Question: What is the appraised value of the property as recorded in the document?
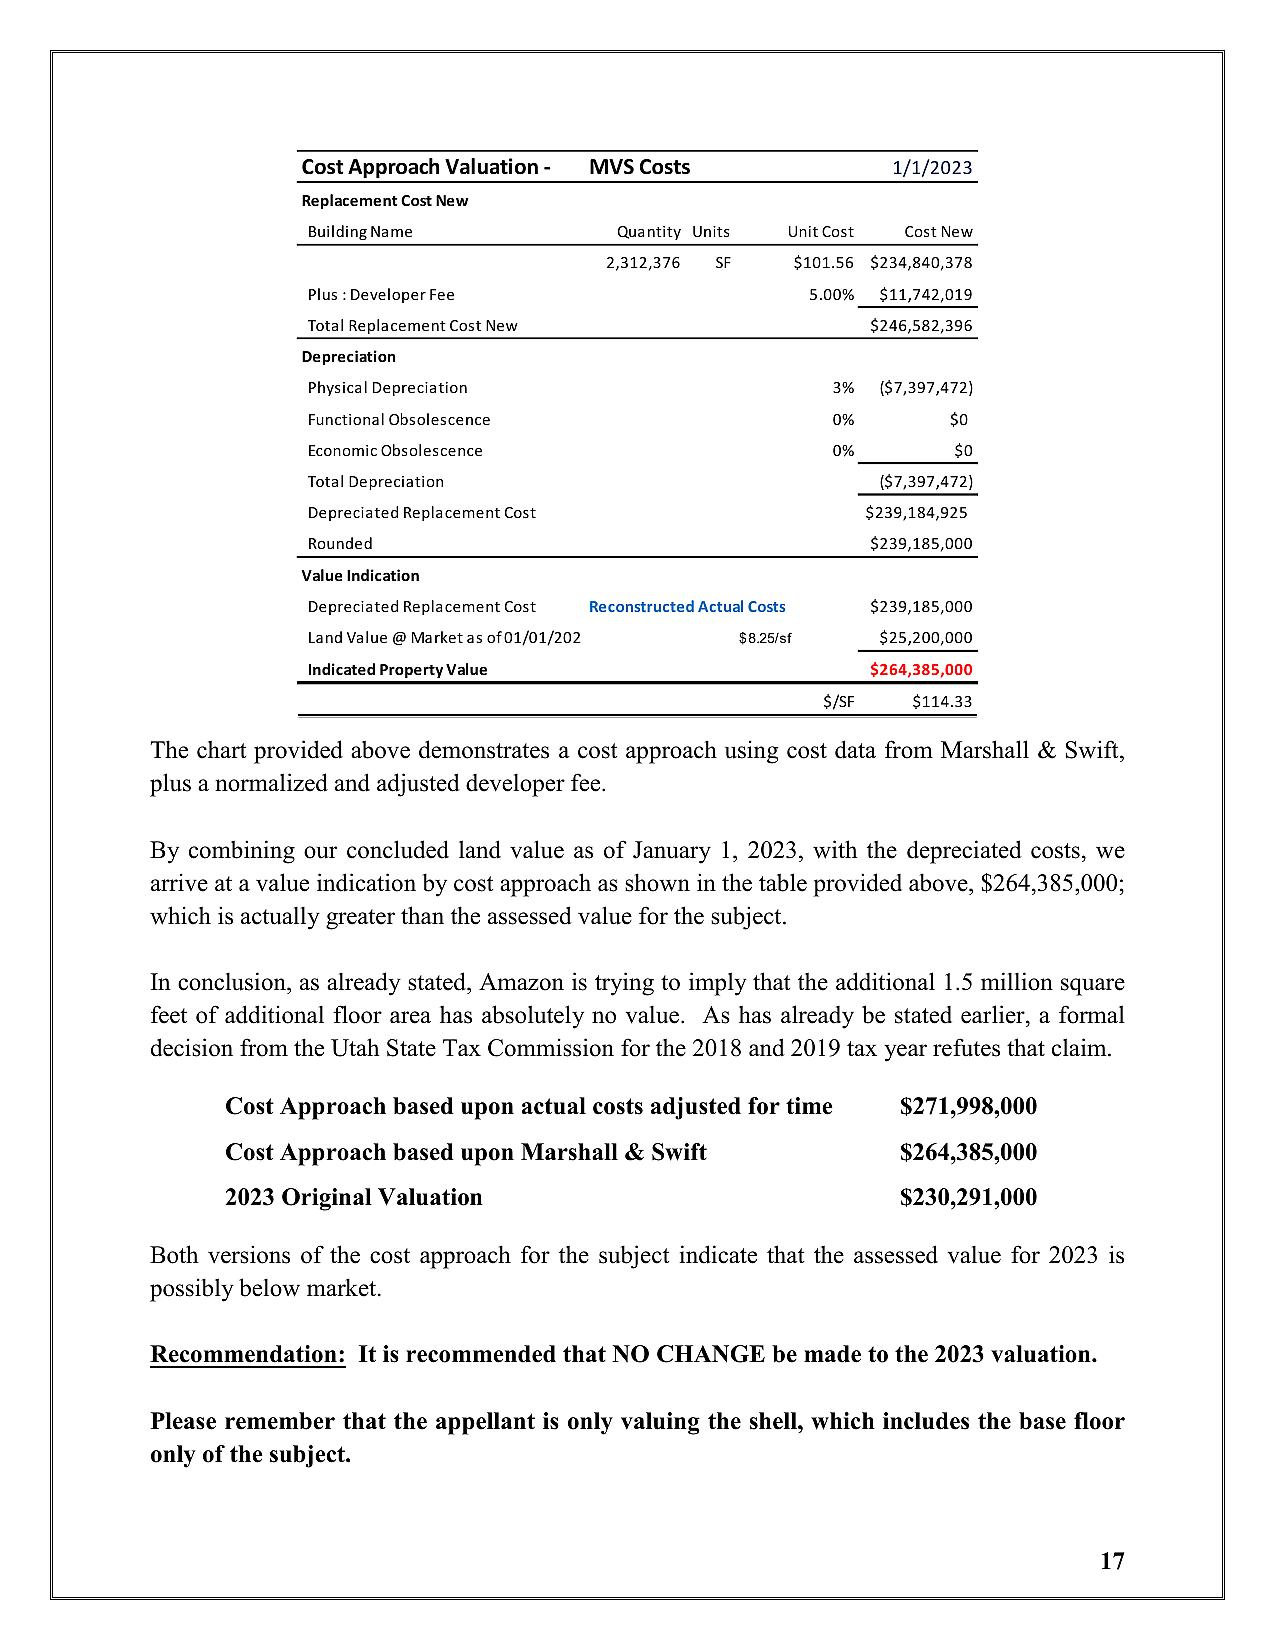
Answer: "$264,385,000 "